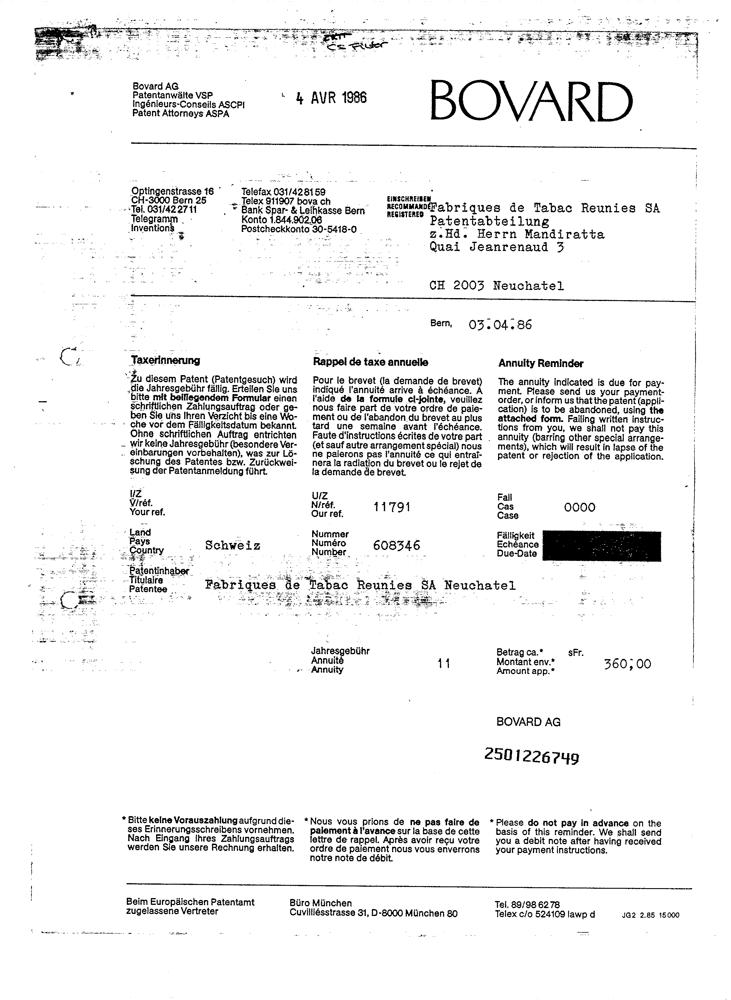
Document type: Invoice